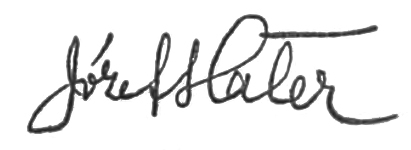
Signature of: józef haller